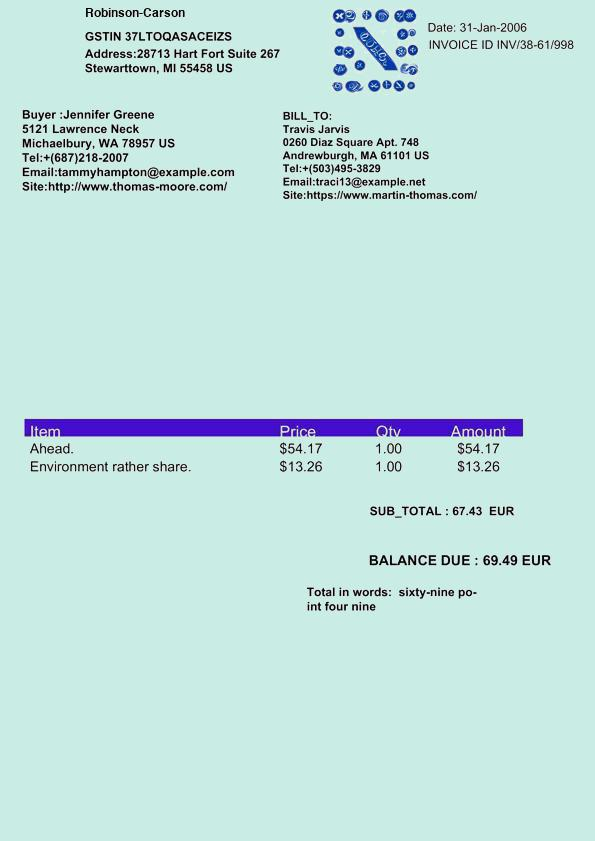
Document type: Invoice